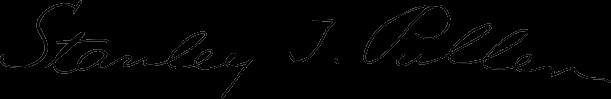
Signature of: stanley t pullen